Question: What is the suspected problem?
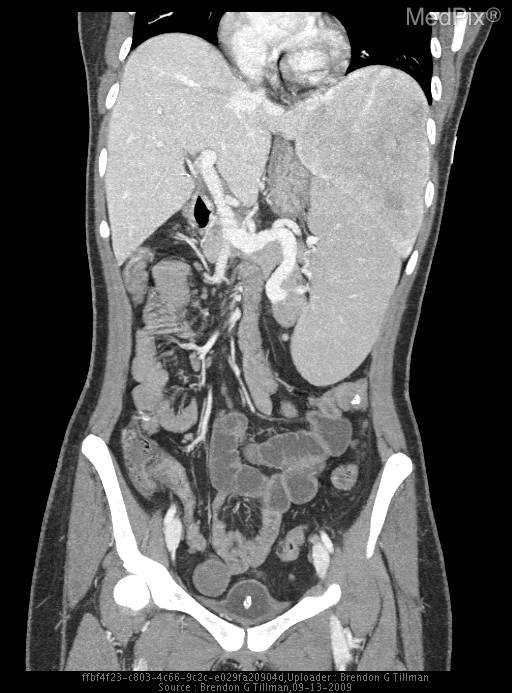
Answer: The findings suggest CT findings consistent with acute pyelonephritis involving left kidney.  A large solid heterogeneously enhancing mass 14.1 x 9.9 x 14.6 cm is seen in the left upper quadrant which is associated with the left lobe of the liver displacing the spleen  infra-medially.  Some lower attenuating areas near the center of this lesion may represent necrosis.  No calcification or cystic components.  Prominent vessels are seen at the periphery of the lesion near the left lobe of the liver.  The remainder of the liver demonstrates multiple round hypoattenuating foci of varying sizes, many of which are too small to characterize.

MRI shows multiple lesions in the liver with the largest in the left lobe with similar imaging appearances as in the CT.. A very large dominant left liver lesion in the left upper quadrant measuring 14.6cm in its greatest axis. The patient might have a history of 28 y/o woman with no significant medical hx only taking OCP presented with dysuria, polyuria, & left flank pain..